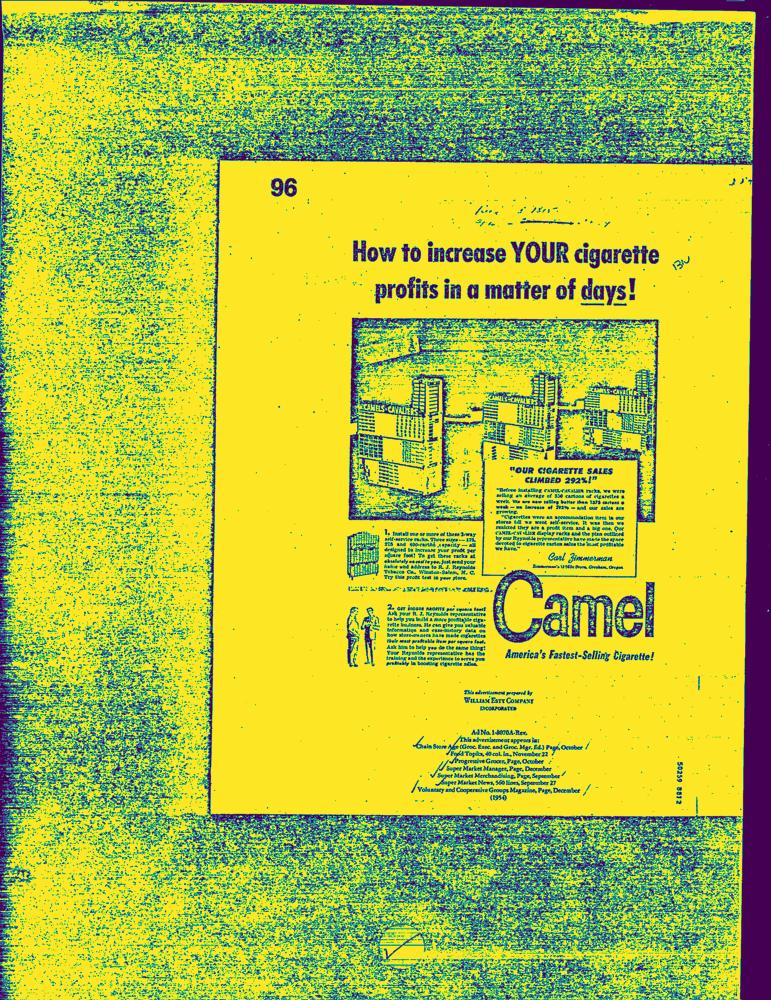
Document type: AD